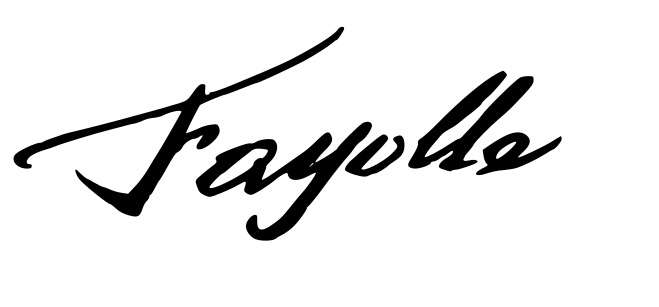
Signature of: françois joseph marie fayolle